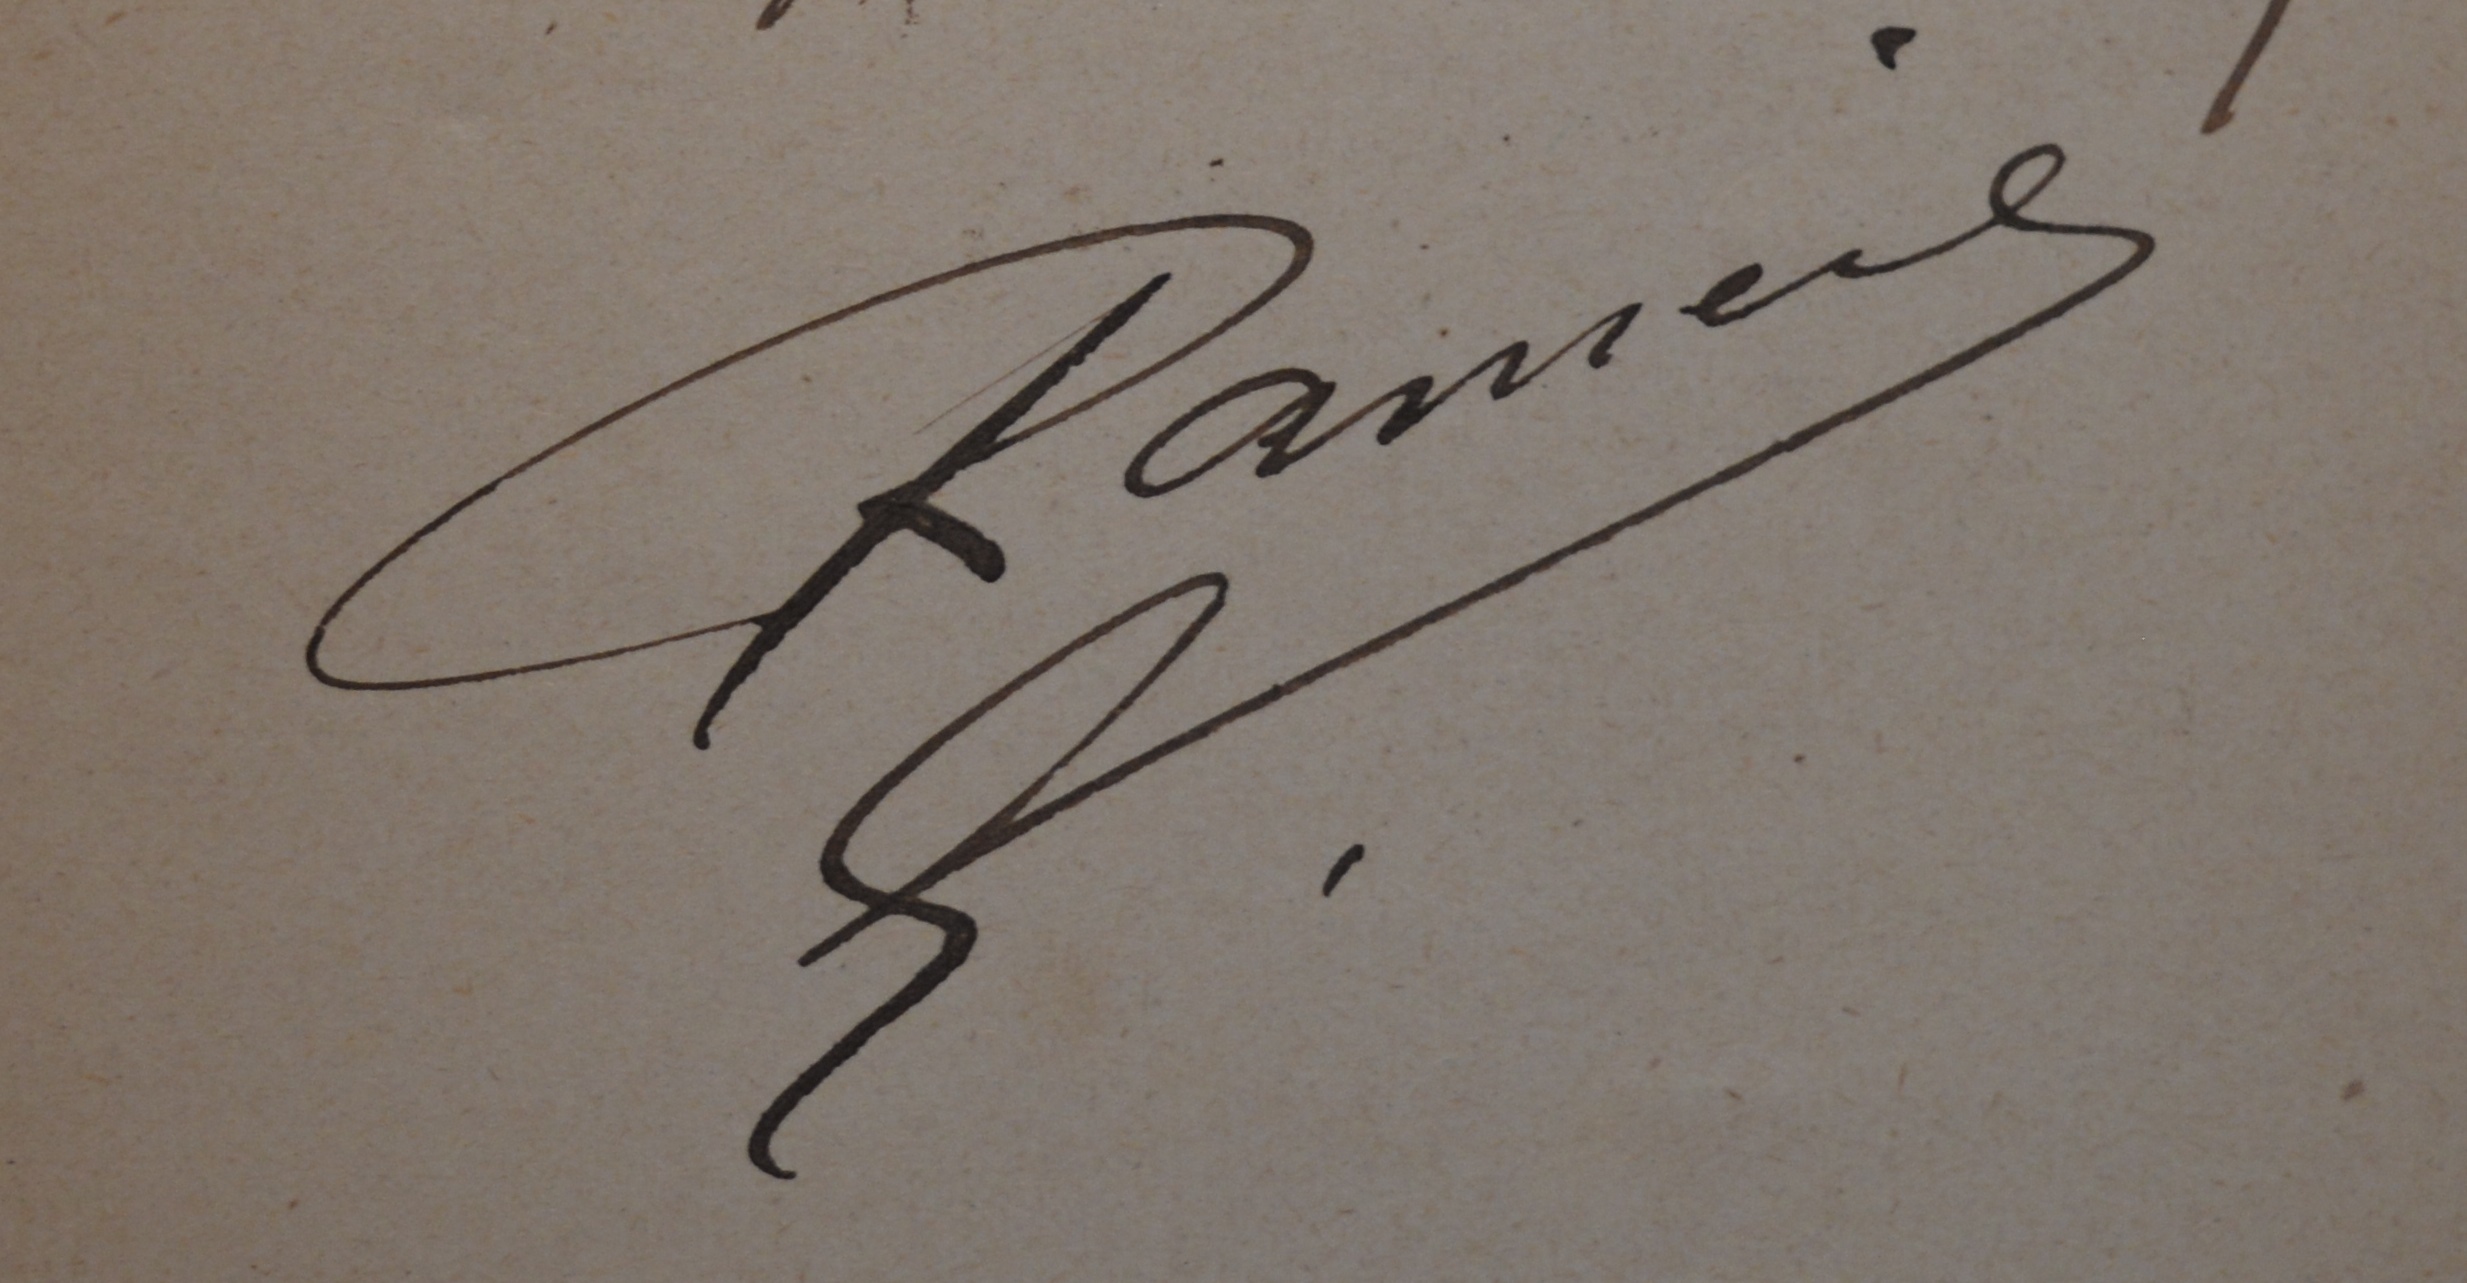
Signature of: pierre rameil